Can you pull out the amount in words, numerical amount, payee's name, date of the cheque, and the bank's name from the image?
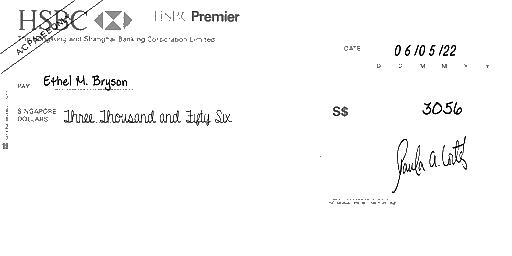
amt_in_words: Three Thousand and Fifty Six
amt_in_figures: 3056
payee_name: Ethel M. Bryson
bank_name: HSBC
cheque_date: 06/05/22